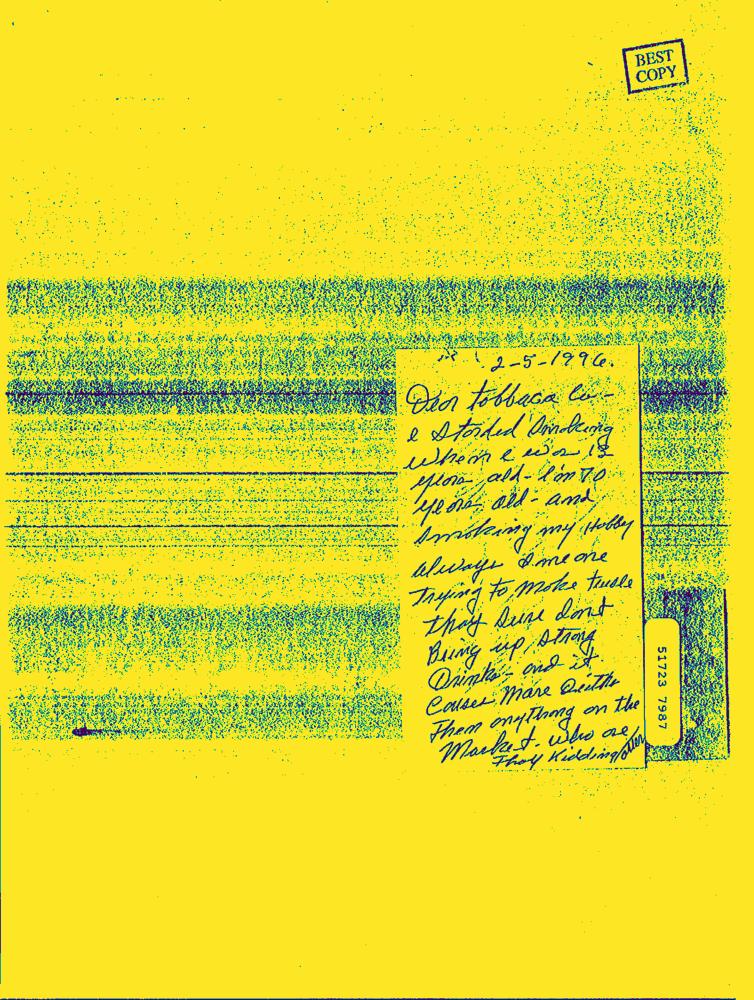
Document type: Hand-Written